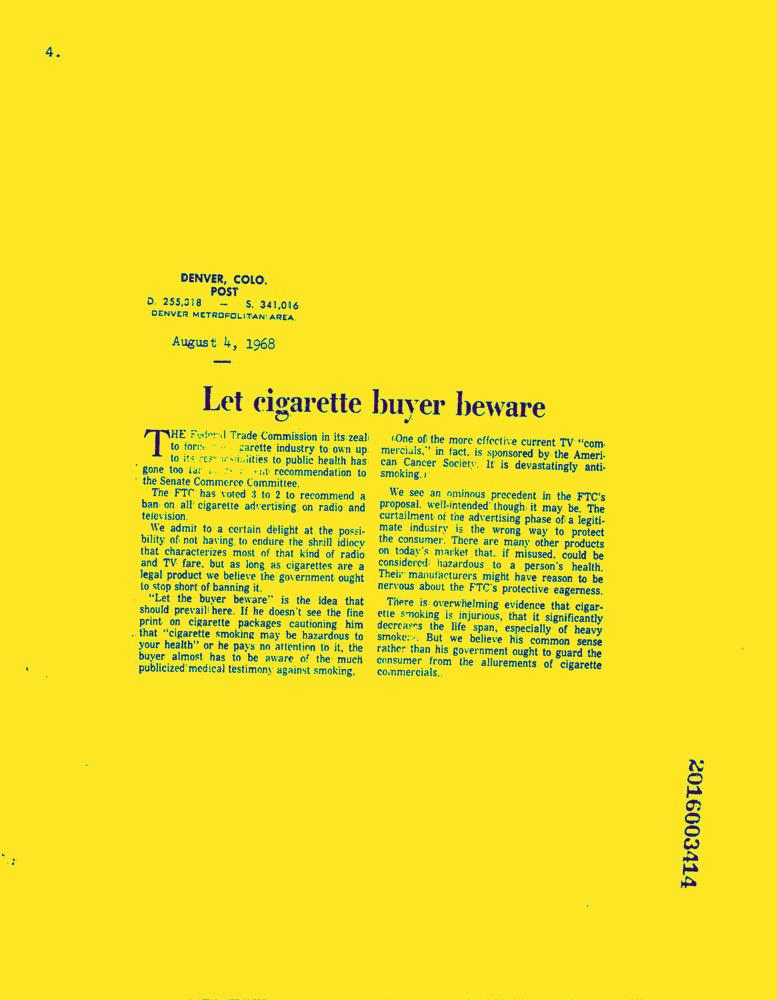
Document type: News-Article